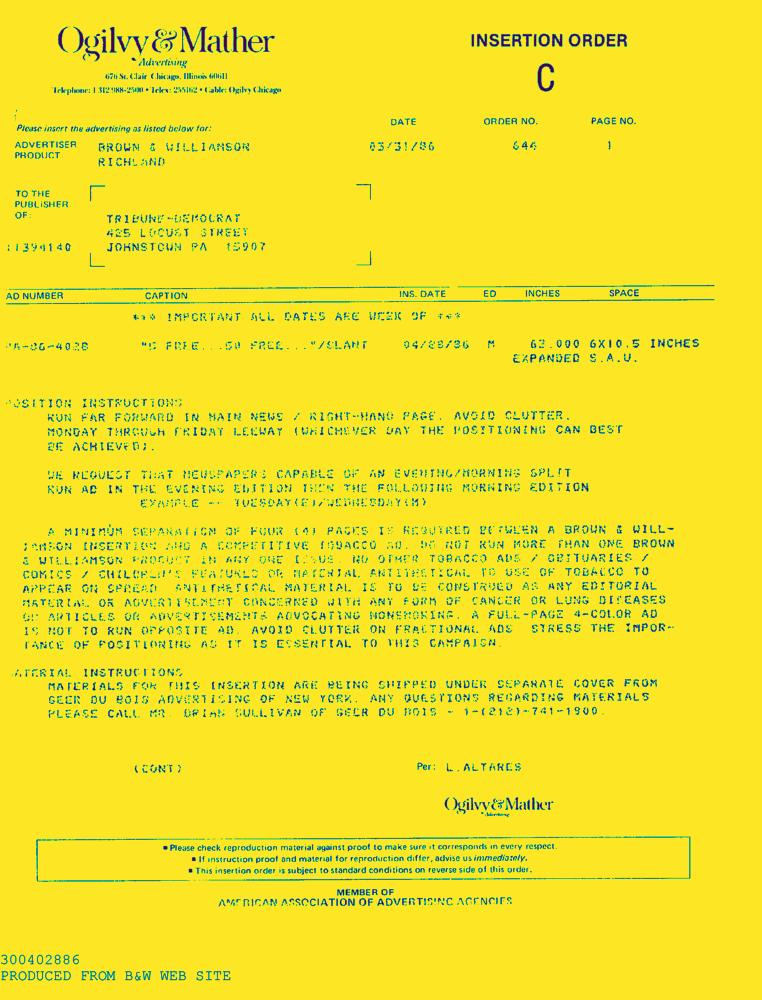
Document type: AD